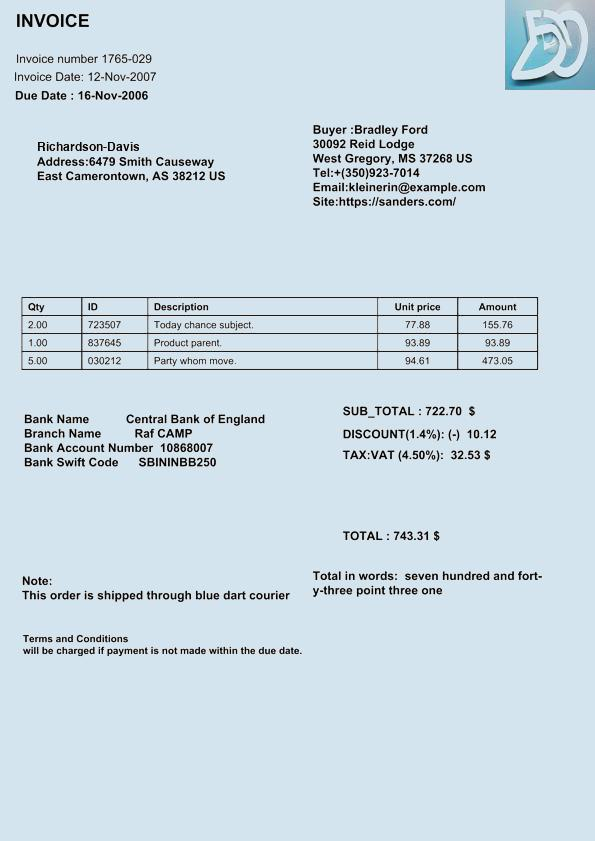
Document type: Invoice